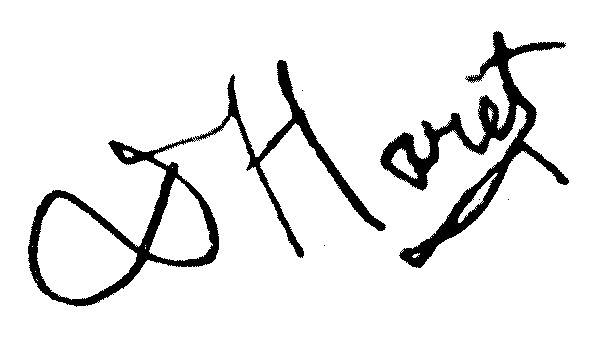
Signature of: georges haret